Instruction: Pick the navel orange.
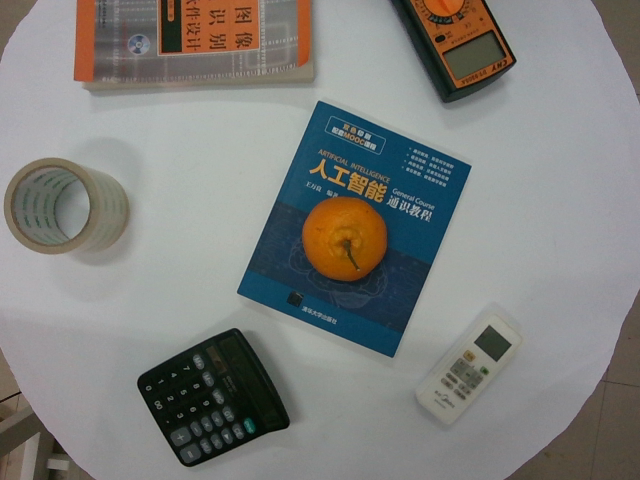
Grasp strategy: vertical